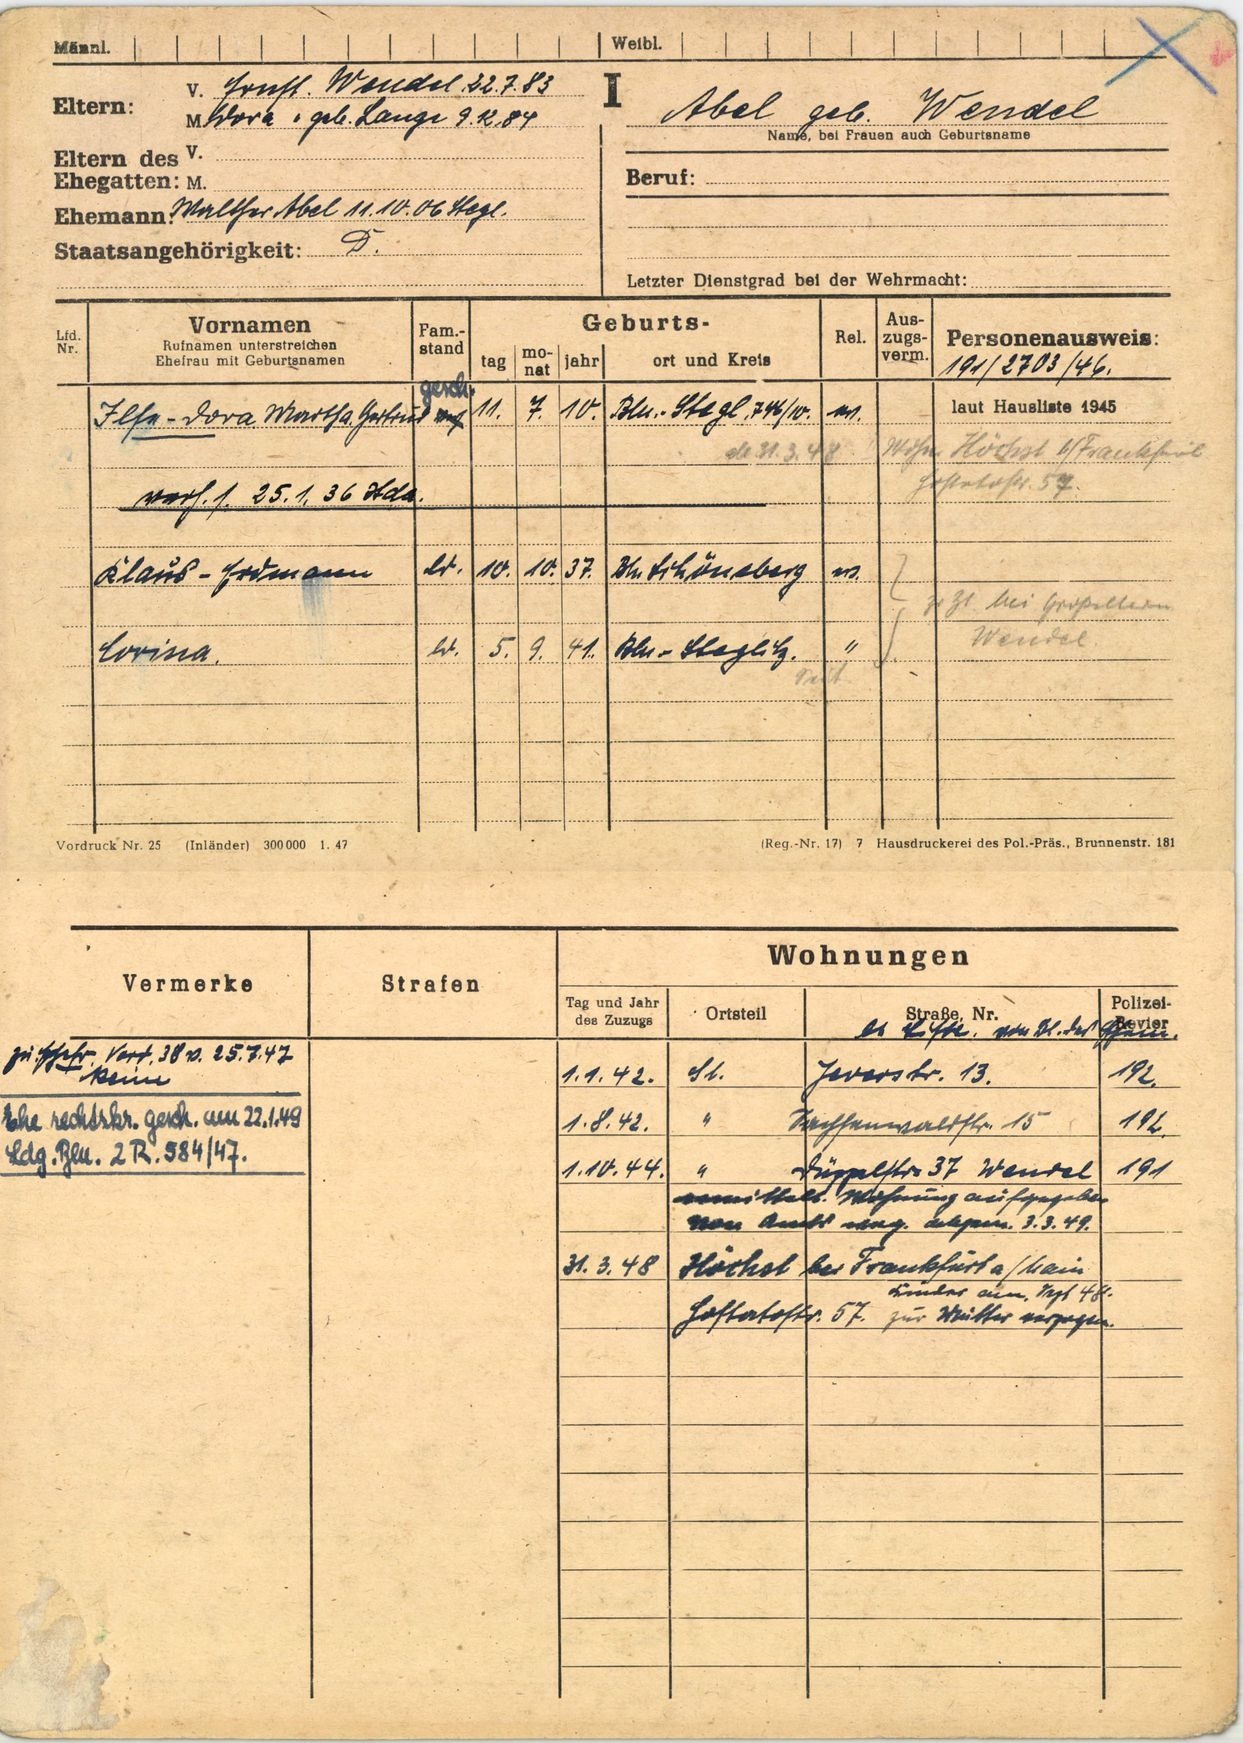
Abel geb. Wendel